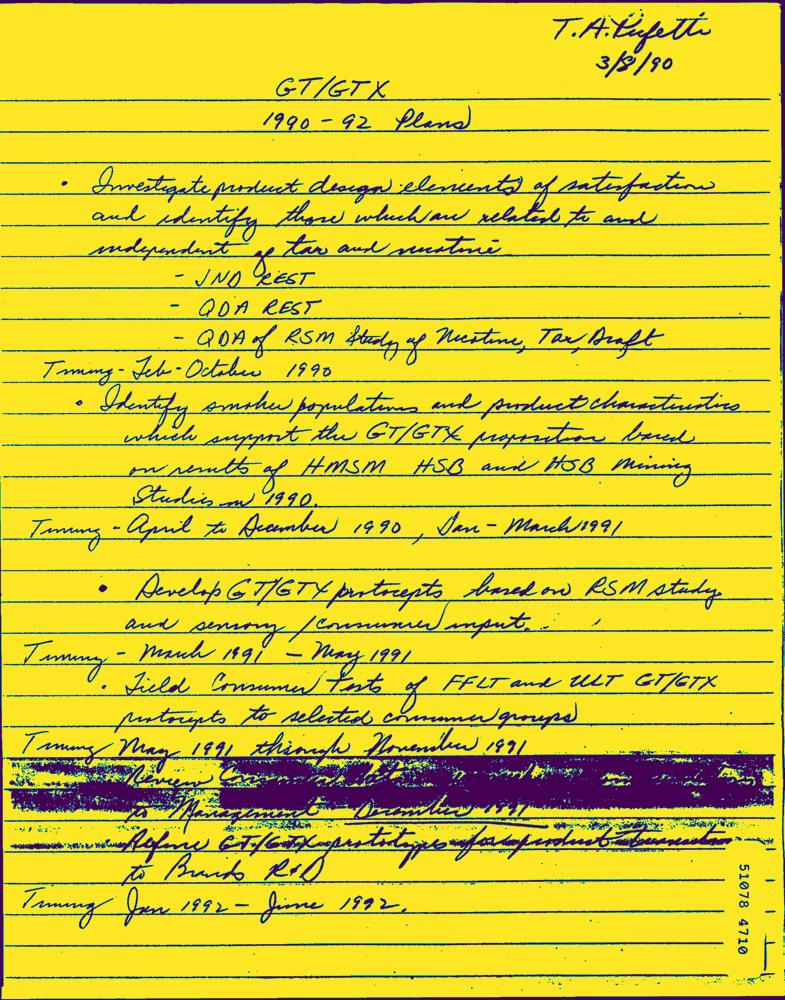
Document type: Hand-Written